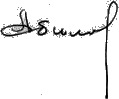
Signature of: gullu abilova